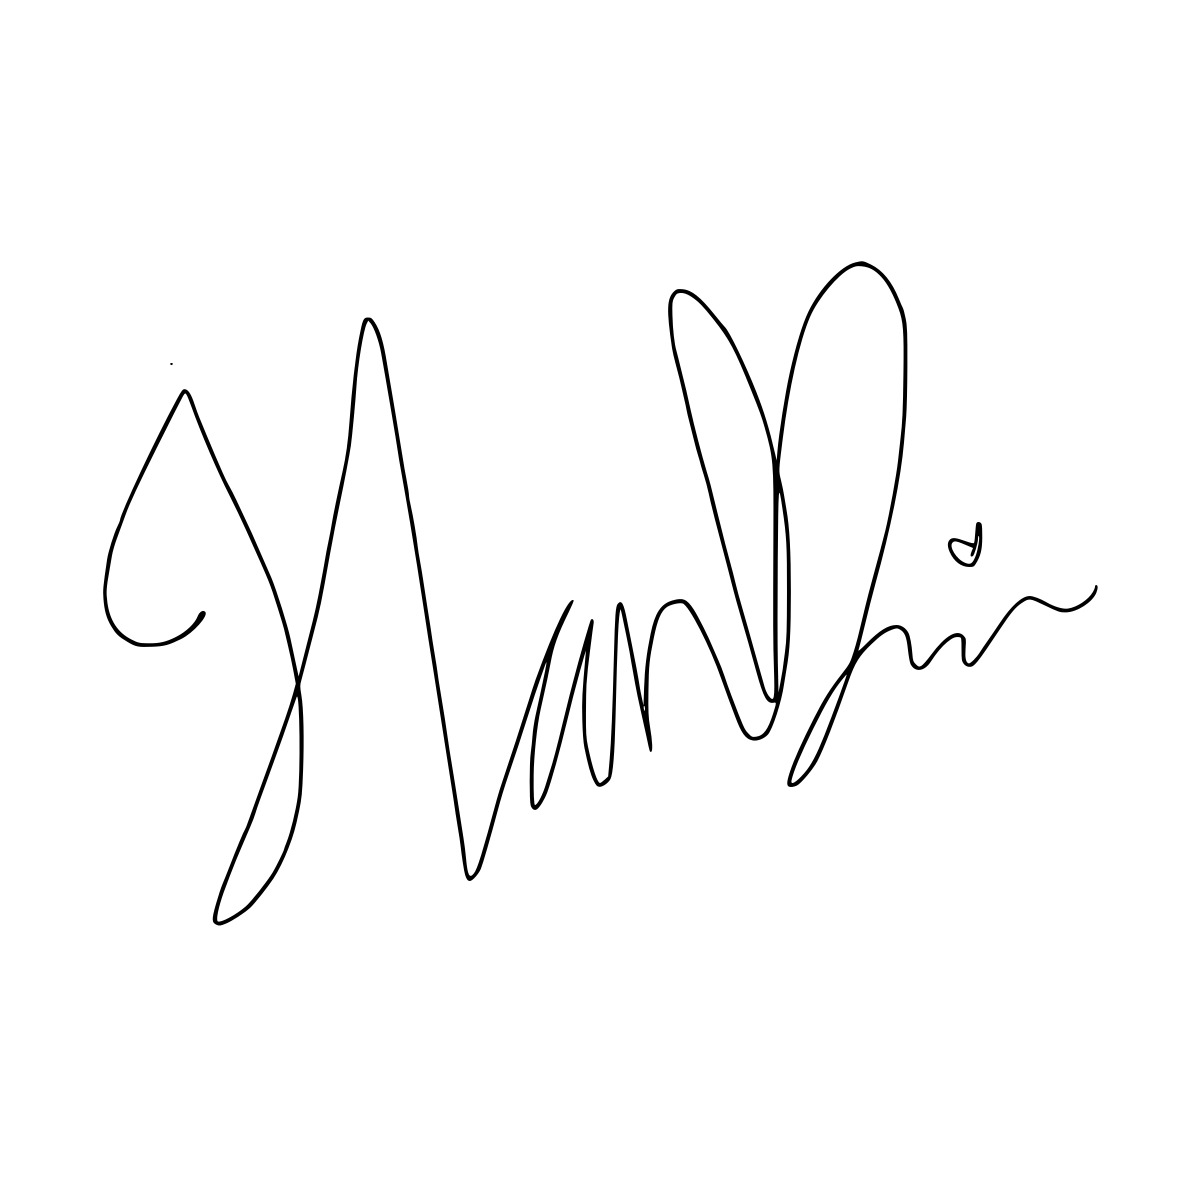
Signature of: sung han bin